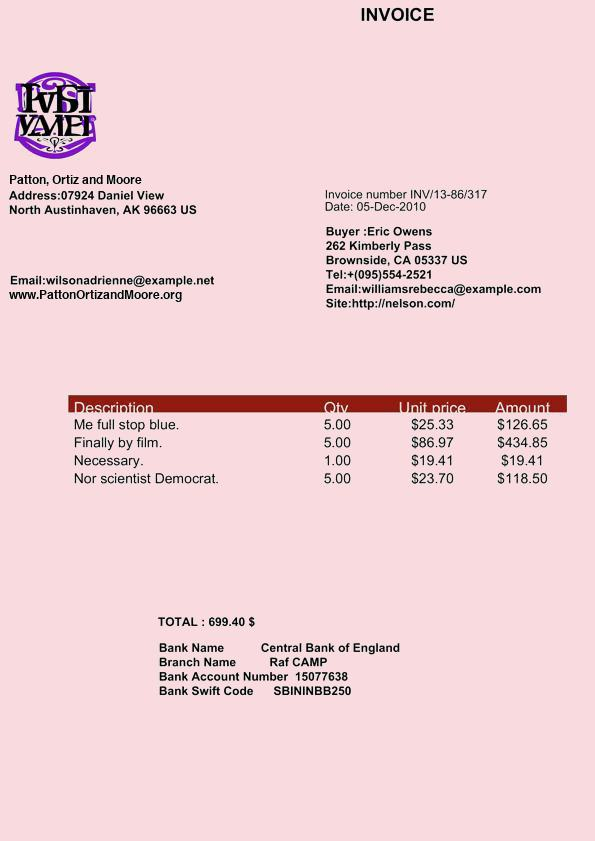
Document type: Invoice